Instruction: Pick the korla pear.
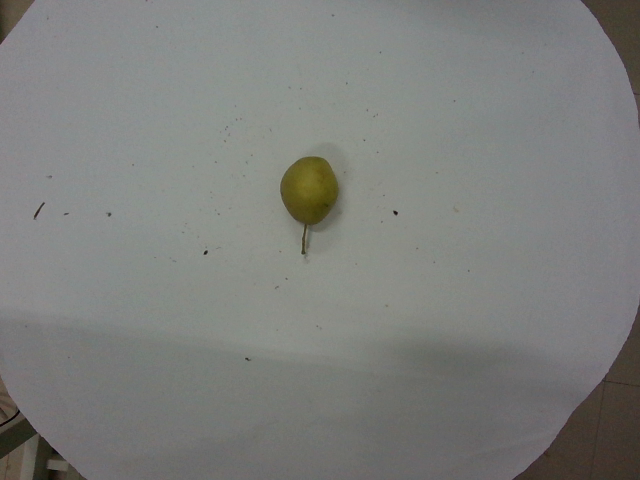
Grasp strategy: vertical